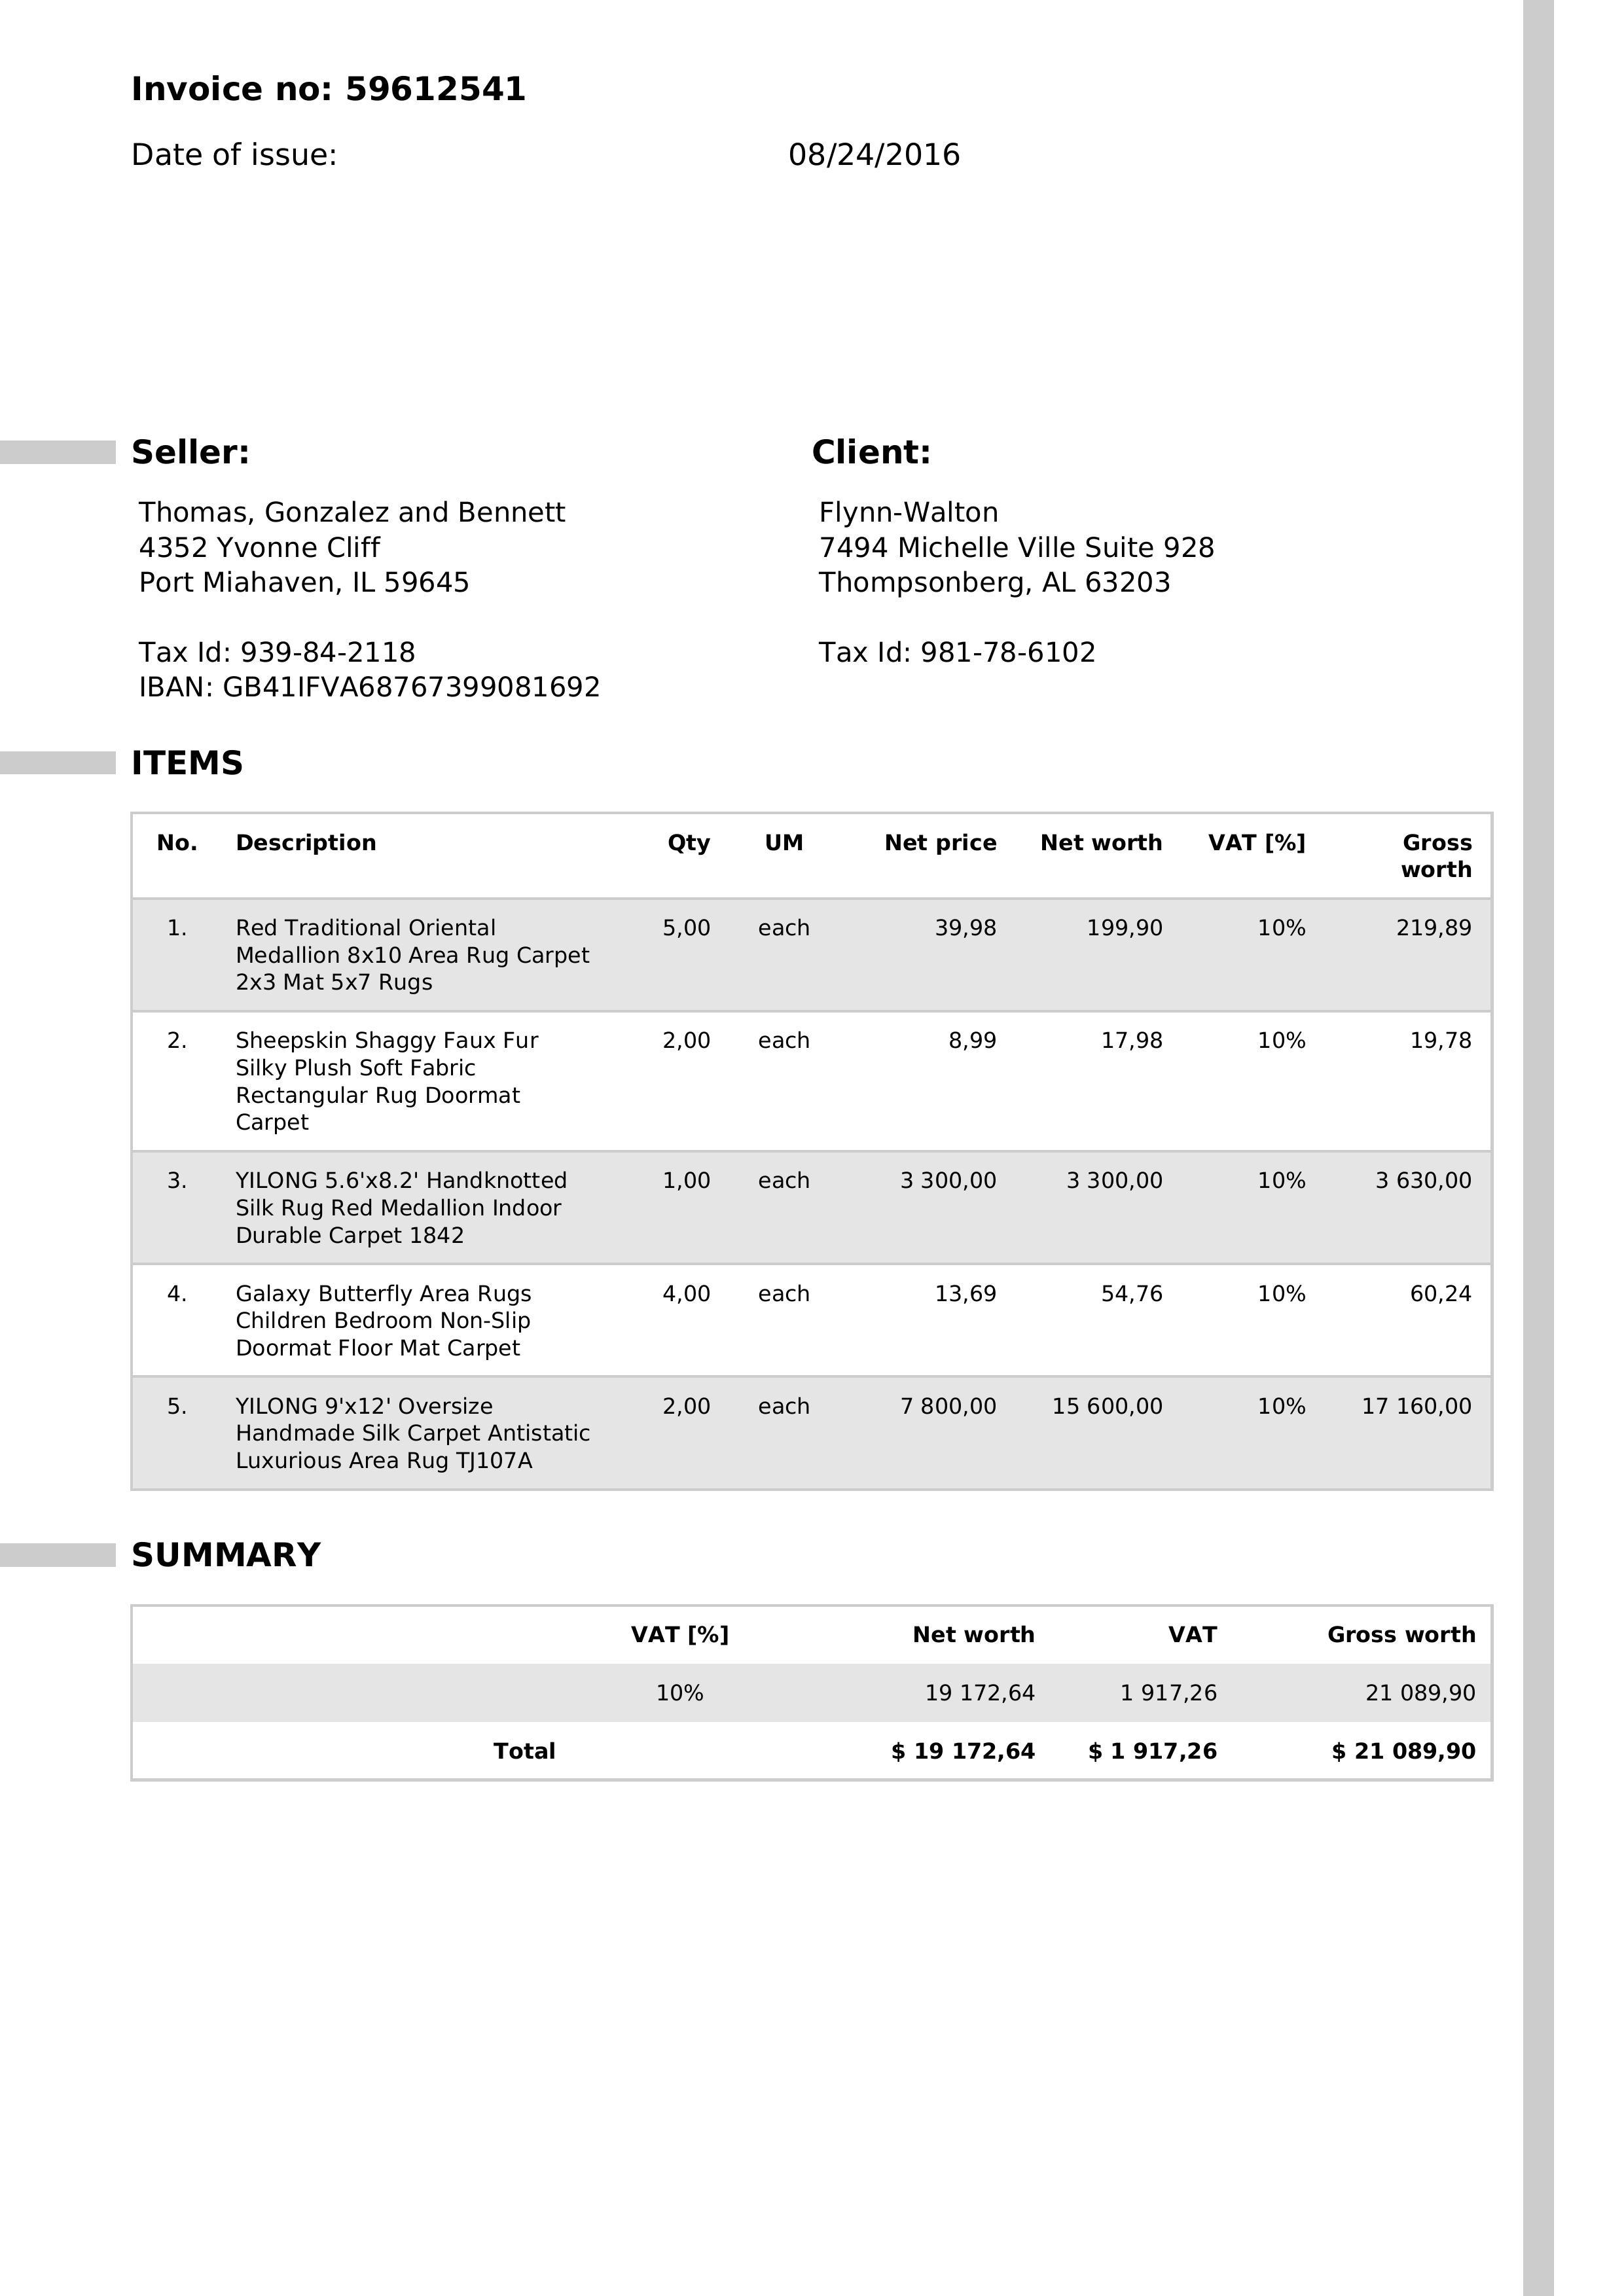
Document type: Invoice